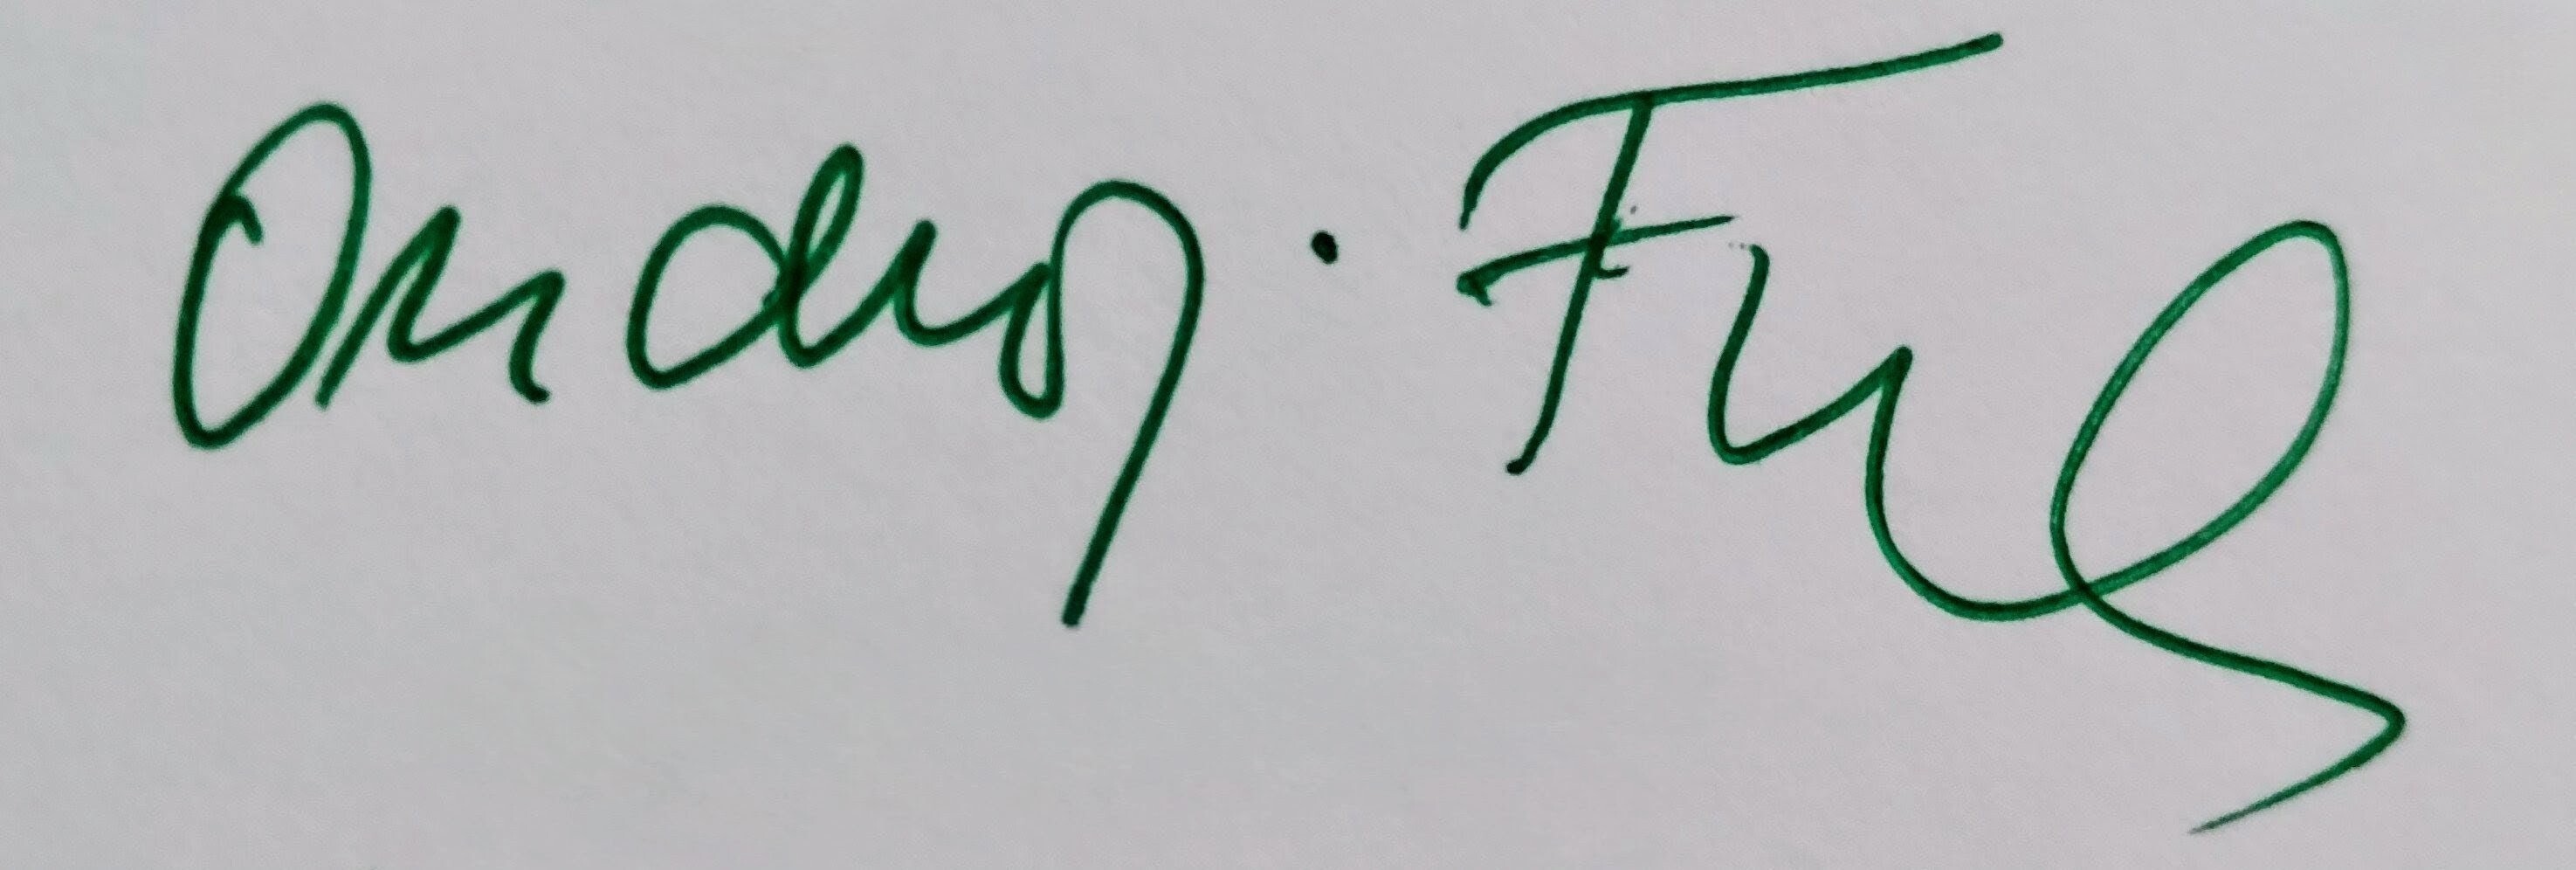
Signature of: ondřej fibich